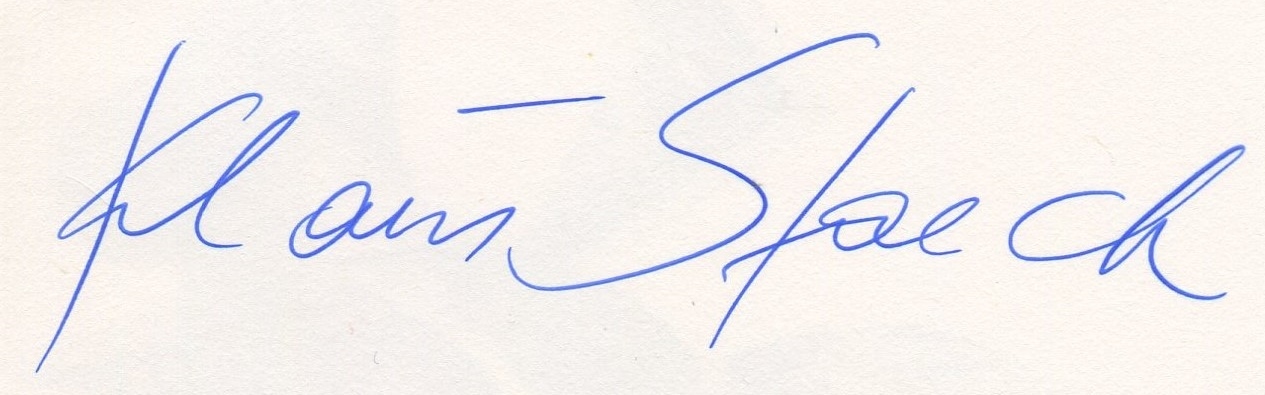
Signature of: klaus staeck